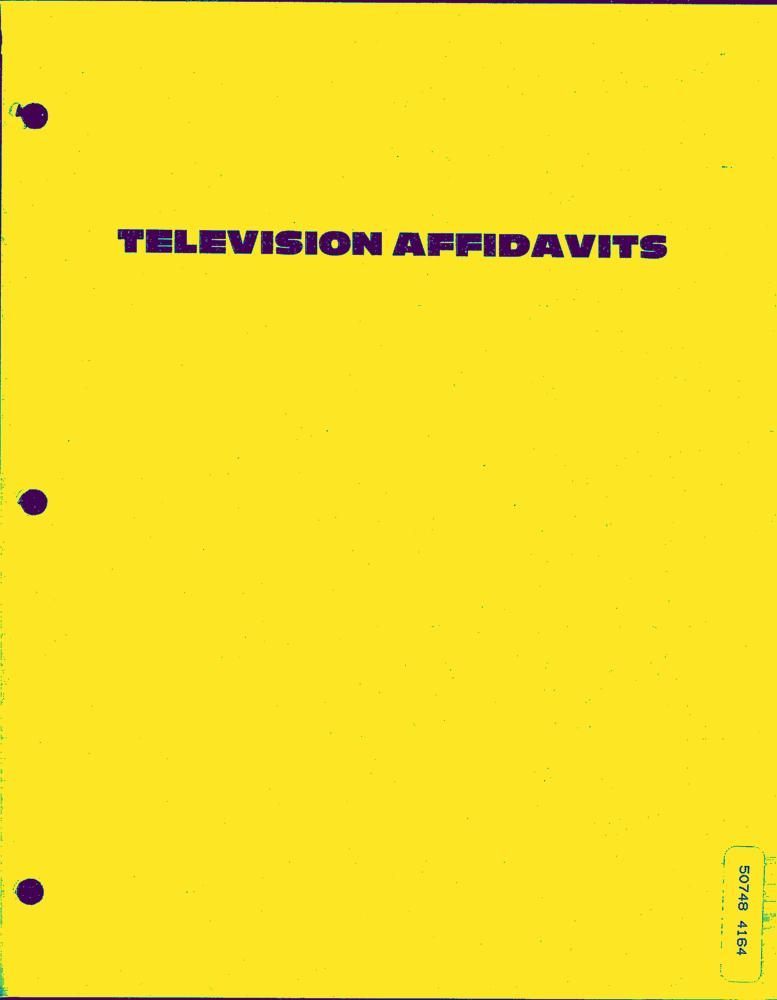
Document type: Invoice-Doc